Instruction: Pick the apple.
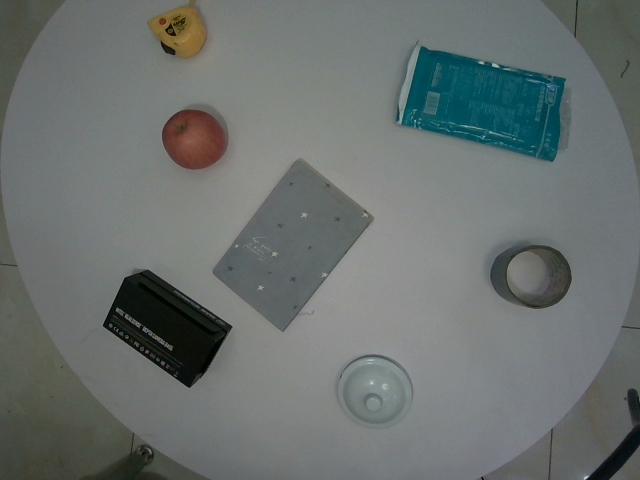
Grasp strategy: vertical